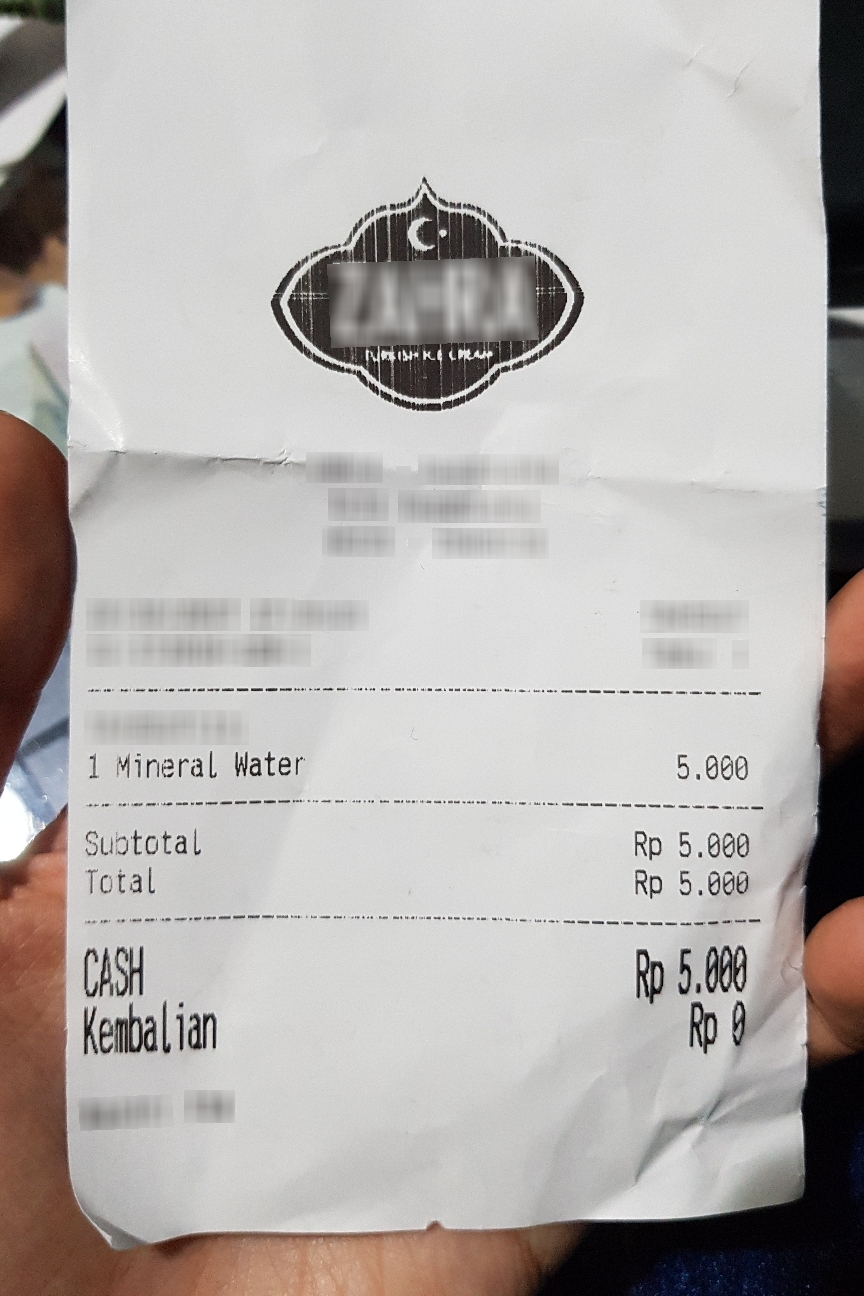
Extraction:
receipt: line_items: name: Mineral Water
price: 5.000
qty: 1
subtotal: Rp 5.000
total: Rp 5.000